Question: What are the imaging findings?
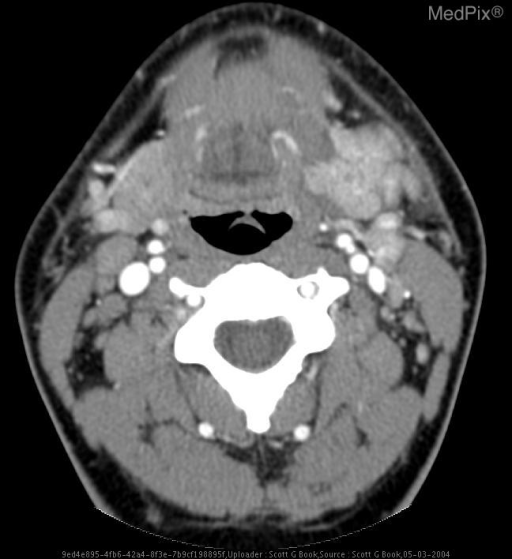
Answer: The imaging shows Enlargement and enhancement of left parotid, submandibular and sublingual glands with inflammatory stranding.  No stones or masses. Reactive cervical adenotpathy seen. Assymetry in the parotid glands with enlargement, enhancement, and stranding of left parotid gland. - No stones seen..